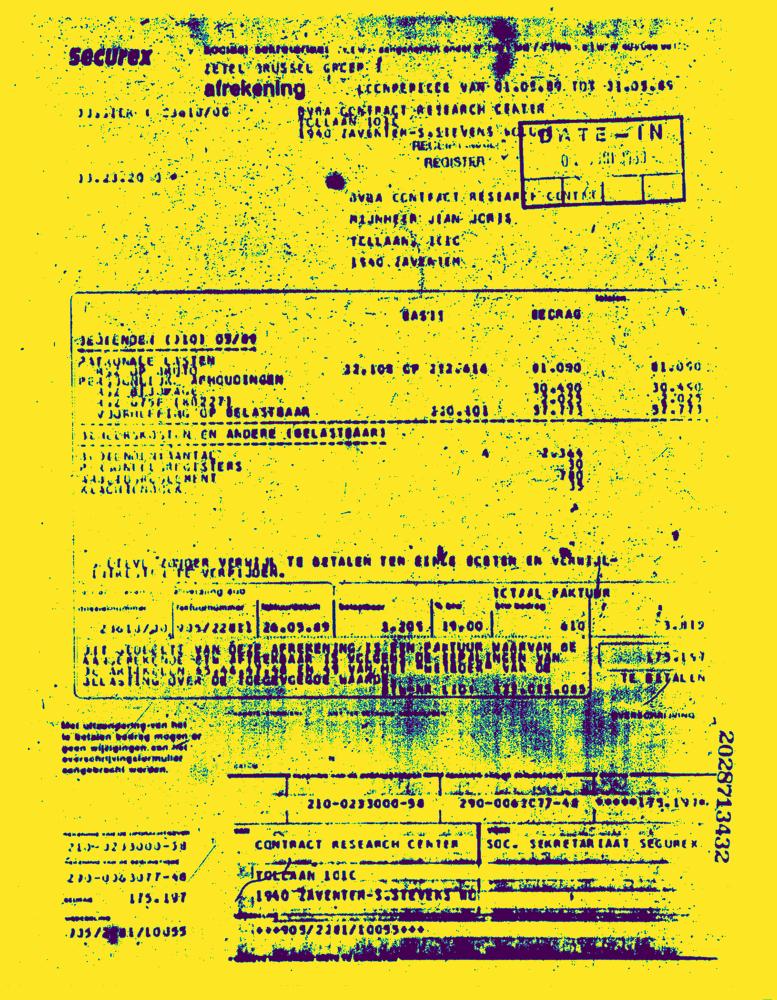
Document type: Invoice-Doc